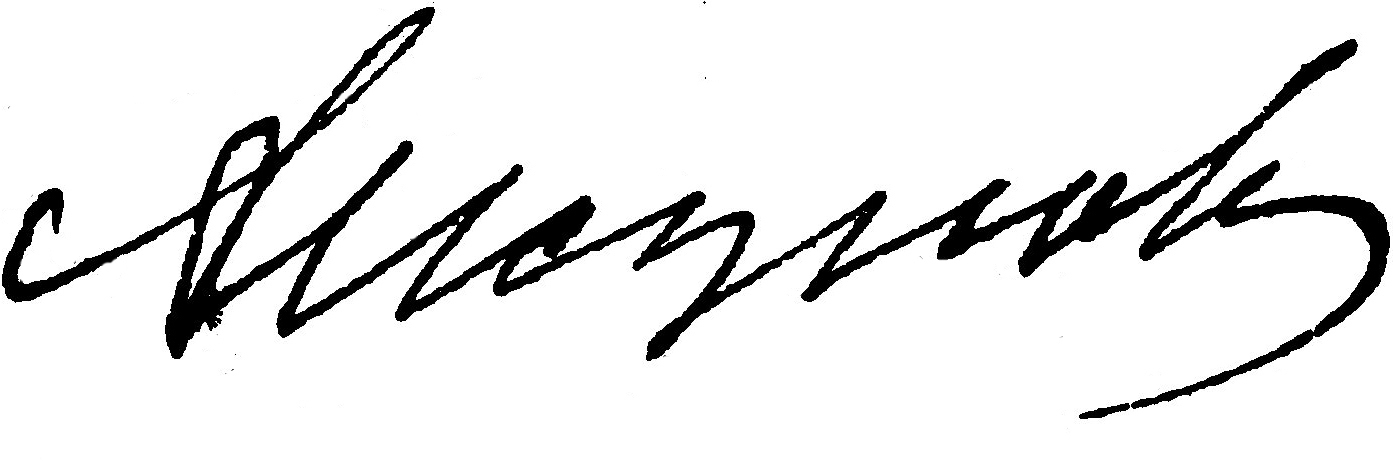
Signature of: alexander isupov